Question: What is the mailing or notice date provided in the document?
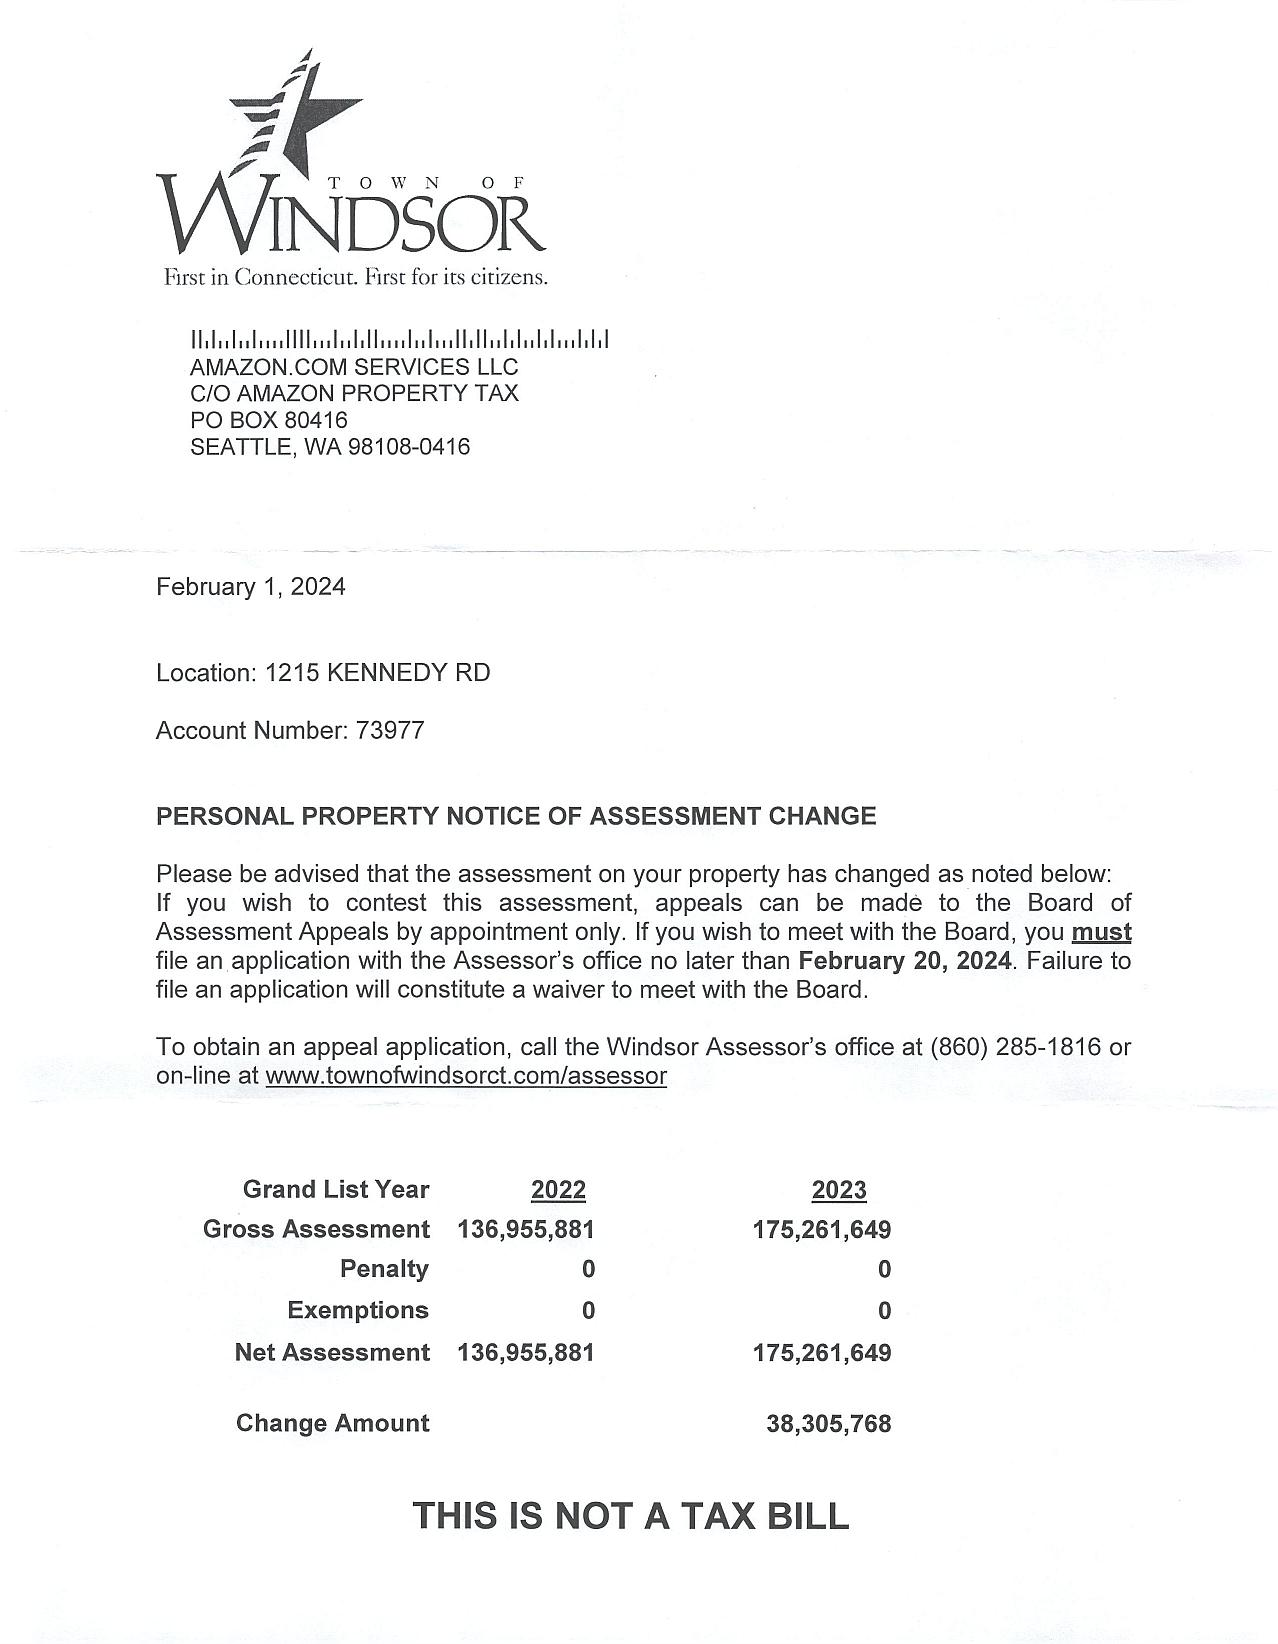
Answer: "1-Feb-24"